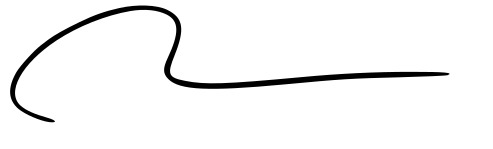
Signature of: tommy ahlers